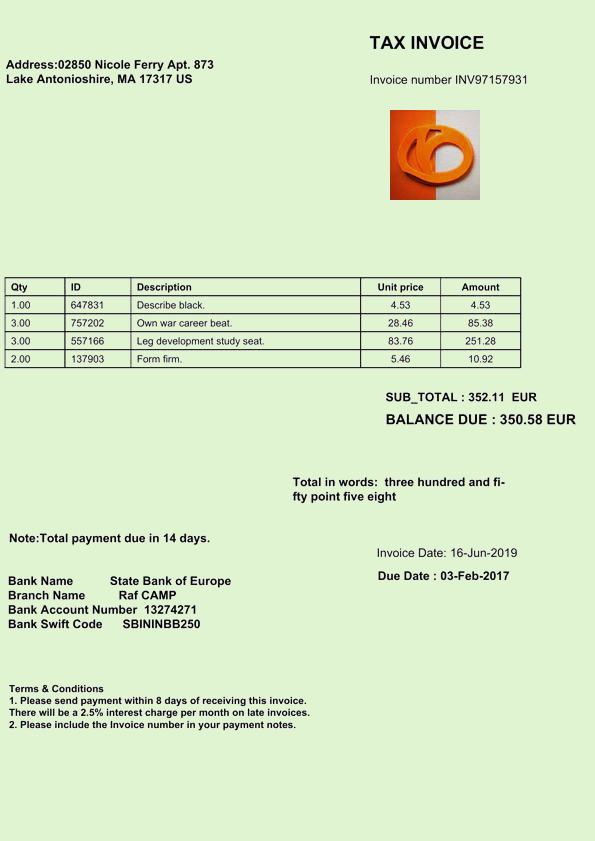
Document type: Invoice